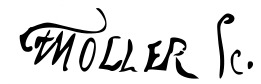
Signature of: frederick william moller